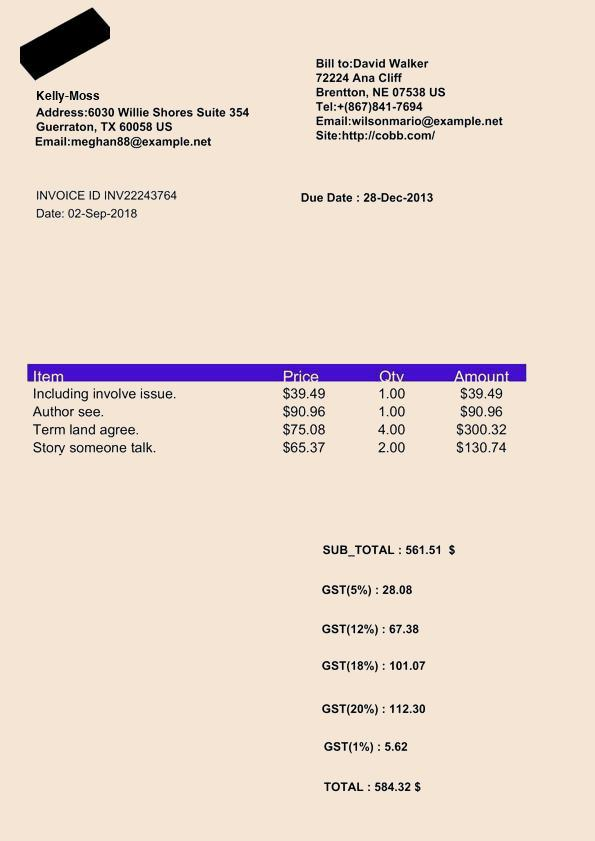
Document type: Invoice